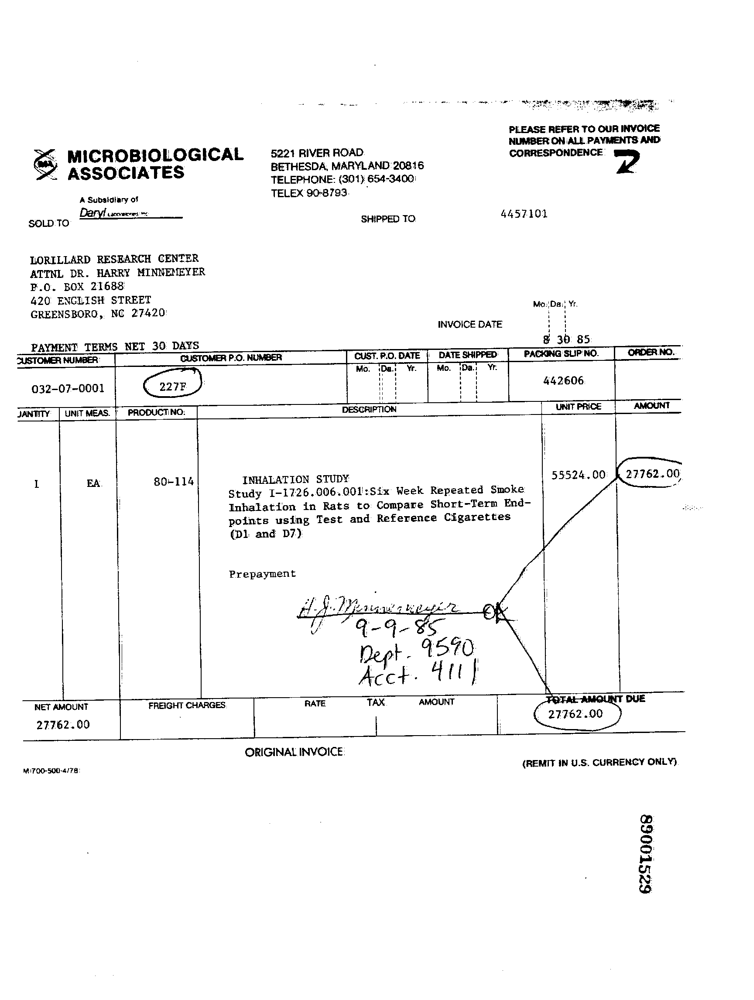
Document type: Invoice